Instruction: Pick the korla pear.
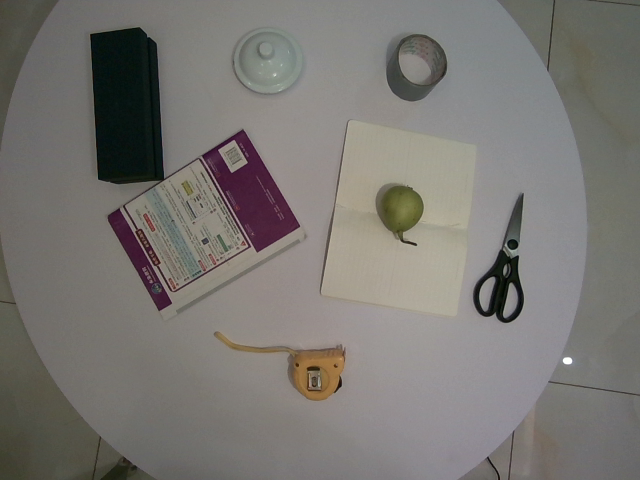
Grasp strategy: vertical